Question: What do the imaging results show?
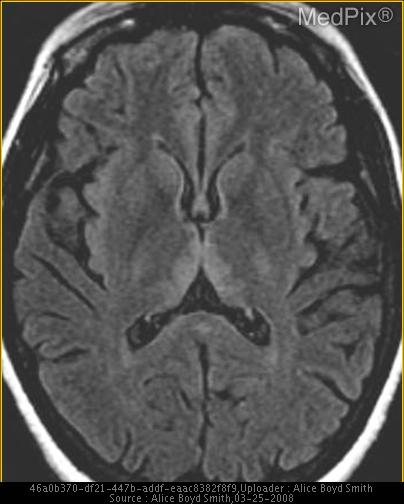
Answer: The imaging shows •  T2 hyperintensity within the both thalami
•  T2 hyperintensity of the periaqueductal grey matter
•  Enhancement of both mamillary bodies
•  Enhancement of the periaqueductal grey matter Axial T2 FLAIR demonstrates hyperintensity in the bilateral thalami, and periaqueductal grey matter.  Post contrast imaging reveals enhancement in the periaqueductal grey matter, and bilateral mamillary bodies..